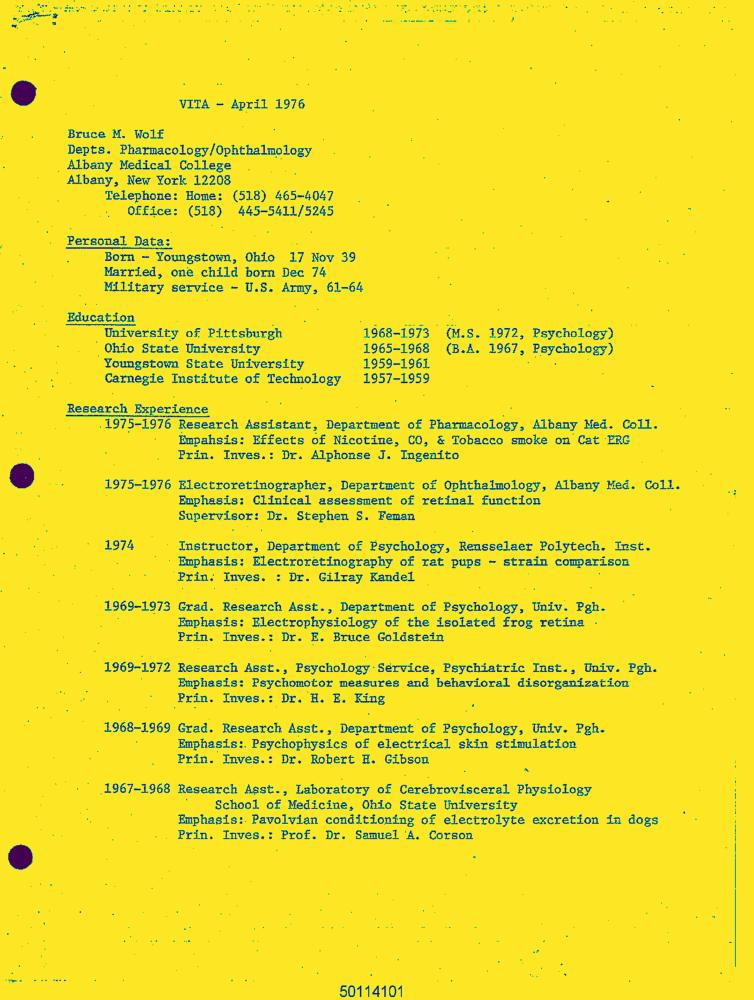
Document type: Resume-Doc